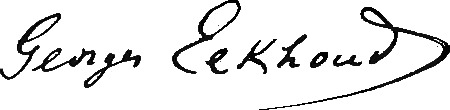
Signature of: georges eekhoud